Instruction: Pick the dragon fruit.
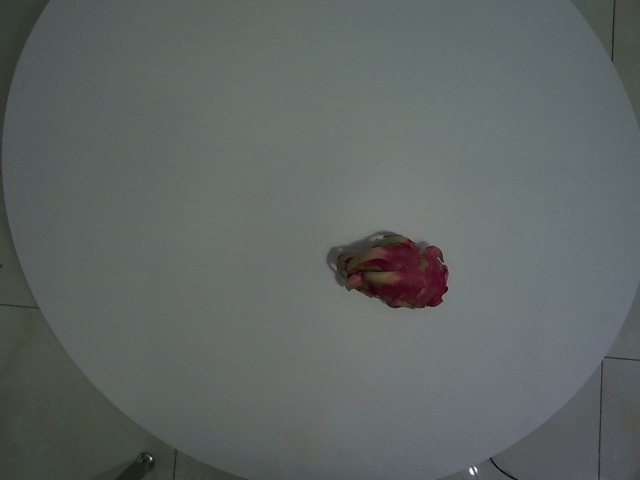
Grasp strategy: vertical